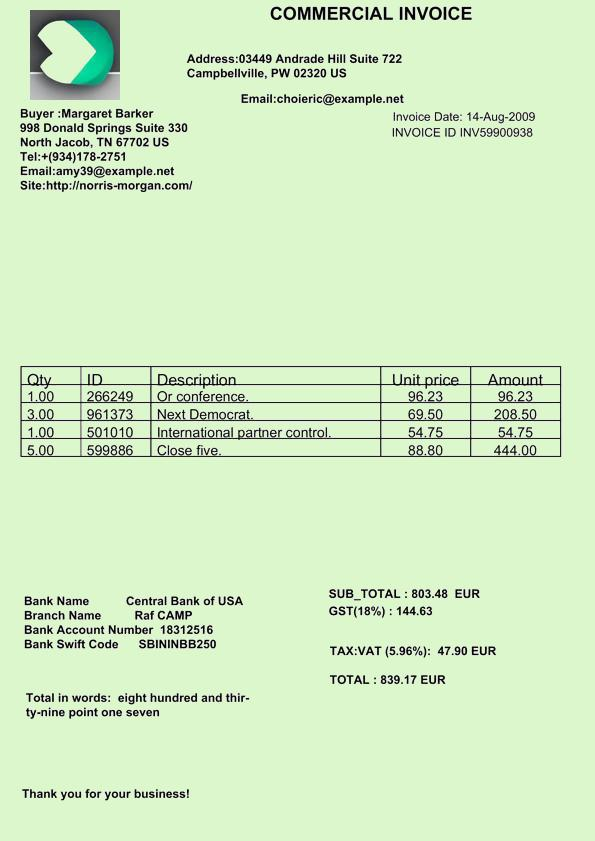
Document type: Invoice